Question: What could the diagnosis suggest?
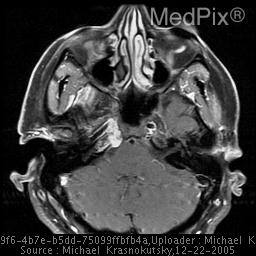
Answer: The possible diagnosis includes Chondrosarcoma
Chordoma (same MRI signal pattern but usually midline)
Metastatic disease
Plasmacytoma (usually low T2 on MRI)
Lymphoma (usually lower signal on T2 and bright DWI)
Adenoid Cystic Carcinoma (ACC) from nasopharynx.